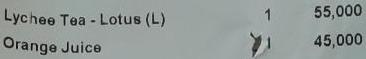
<table>
<tr>
<td>Lychee Tea - Lotus (L)</td>
<td>1</td>
<td>55,000</td>
</tr>
<tr>
<td>Orange Juice</td>
<td>1</td>
<td>45,000</td>
</tr>
</table>